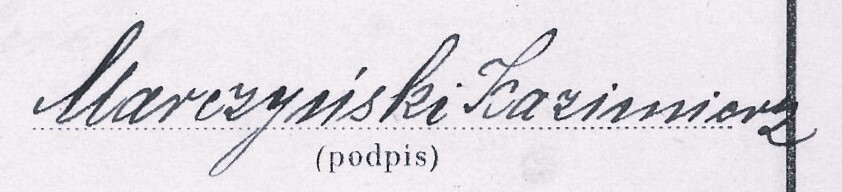
Signature of: kazimierz marczyński